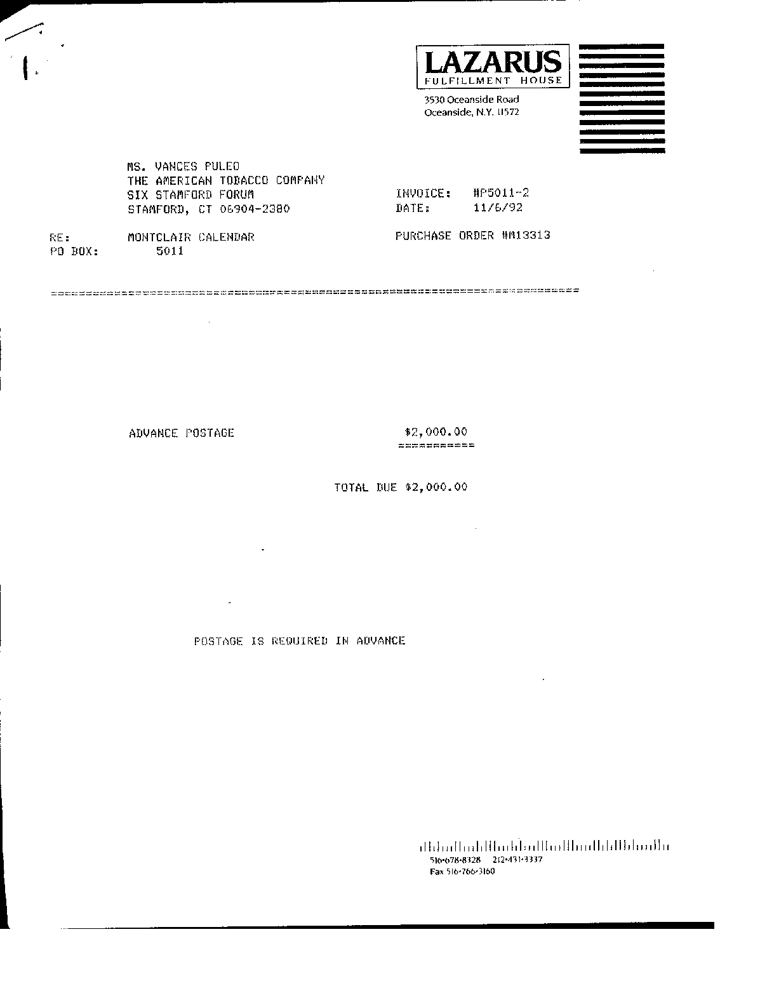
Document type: Invoice